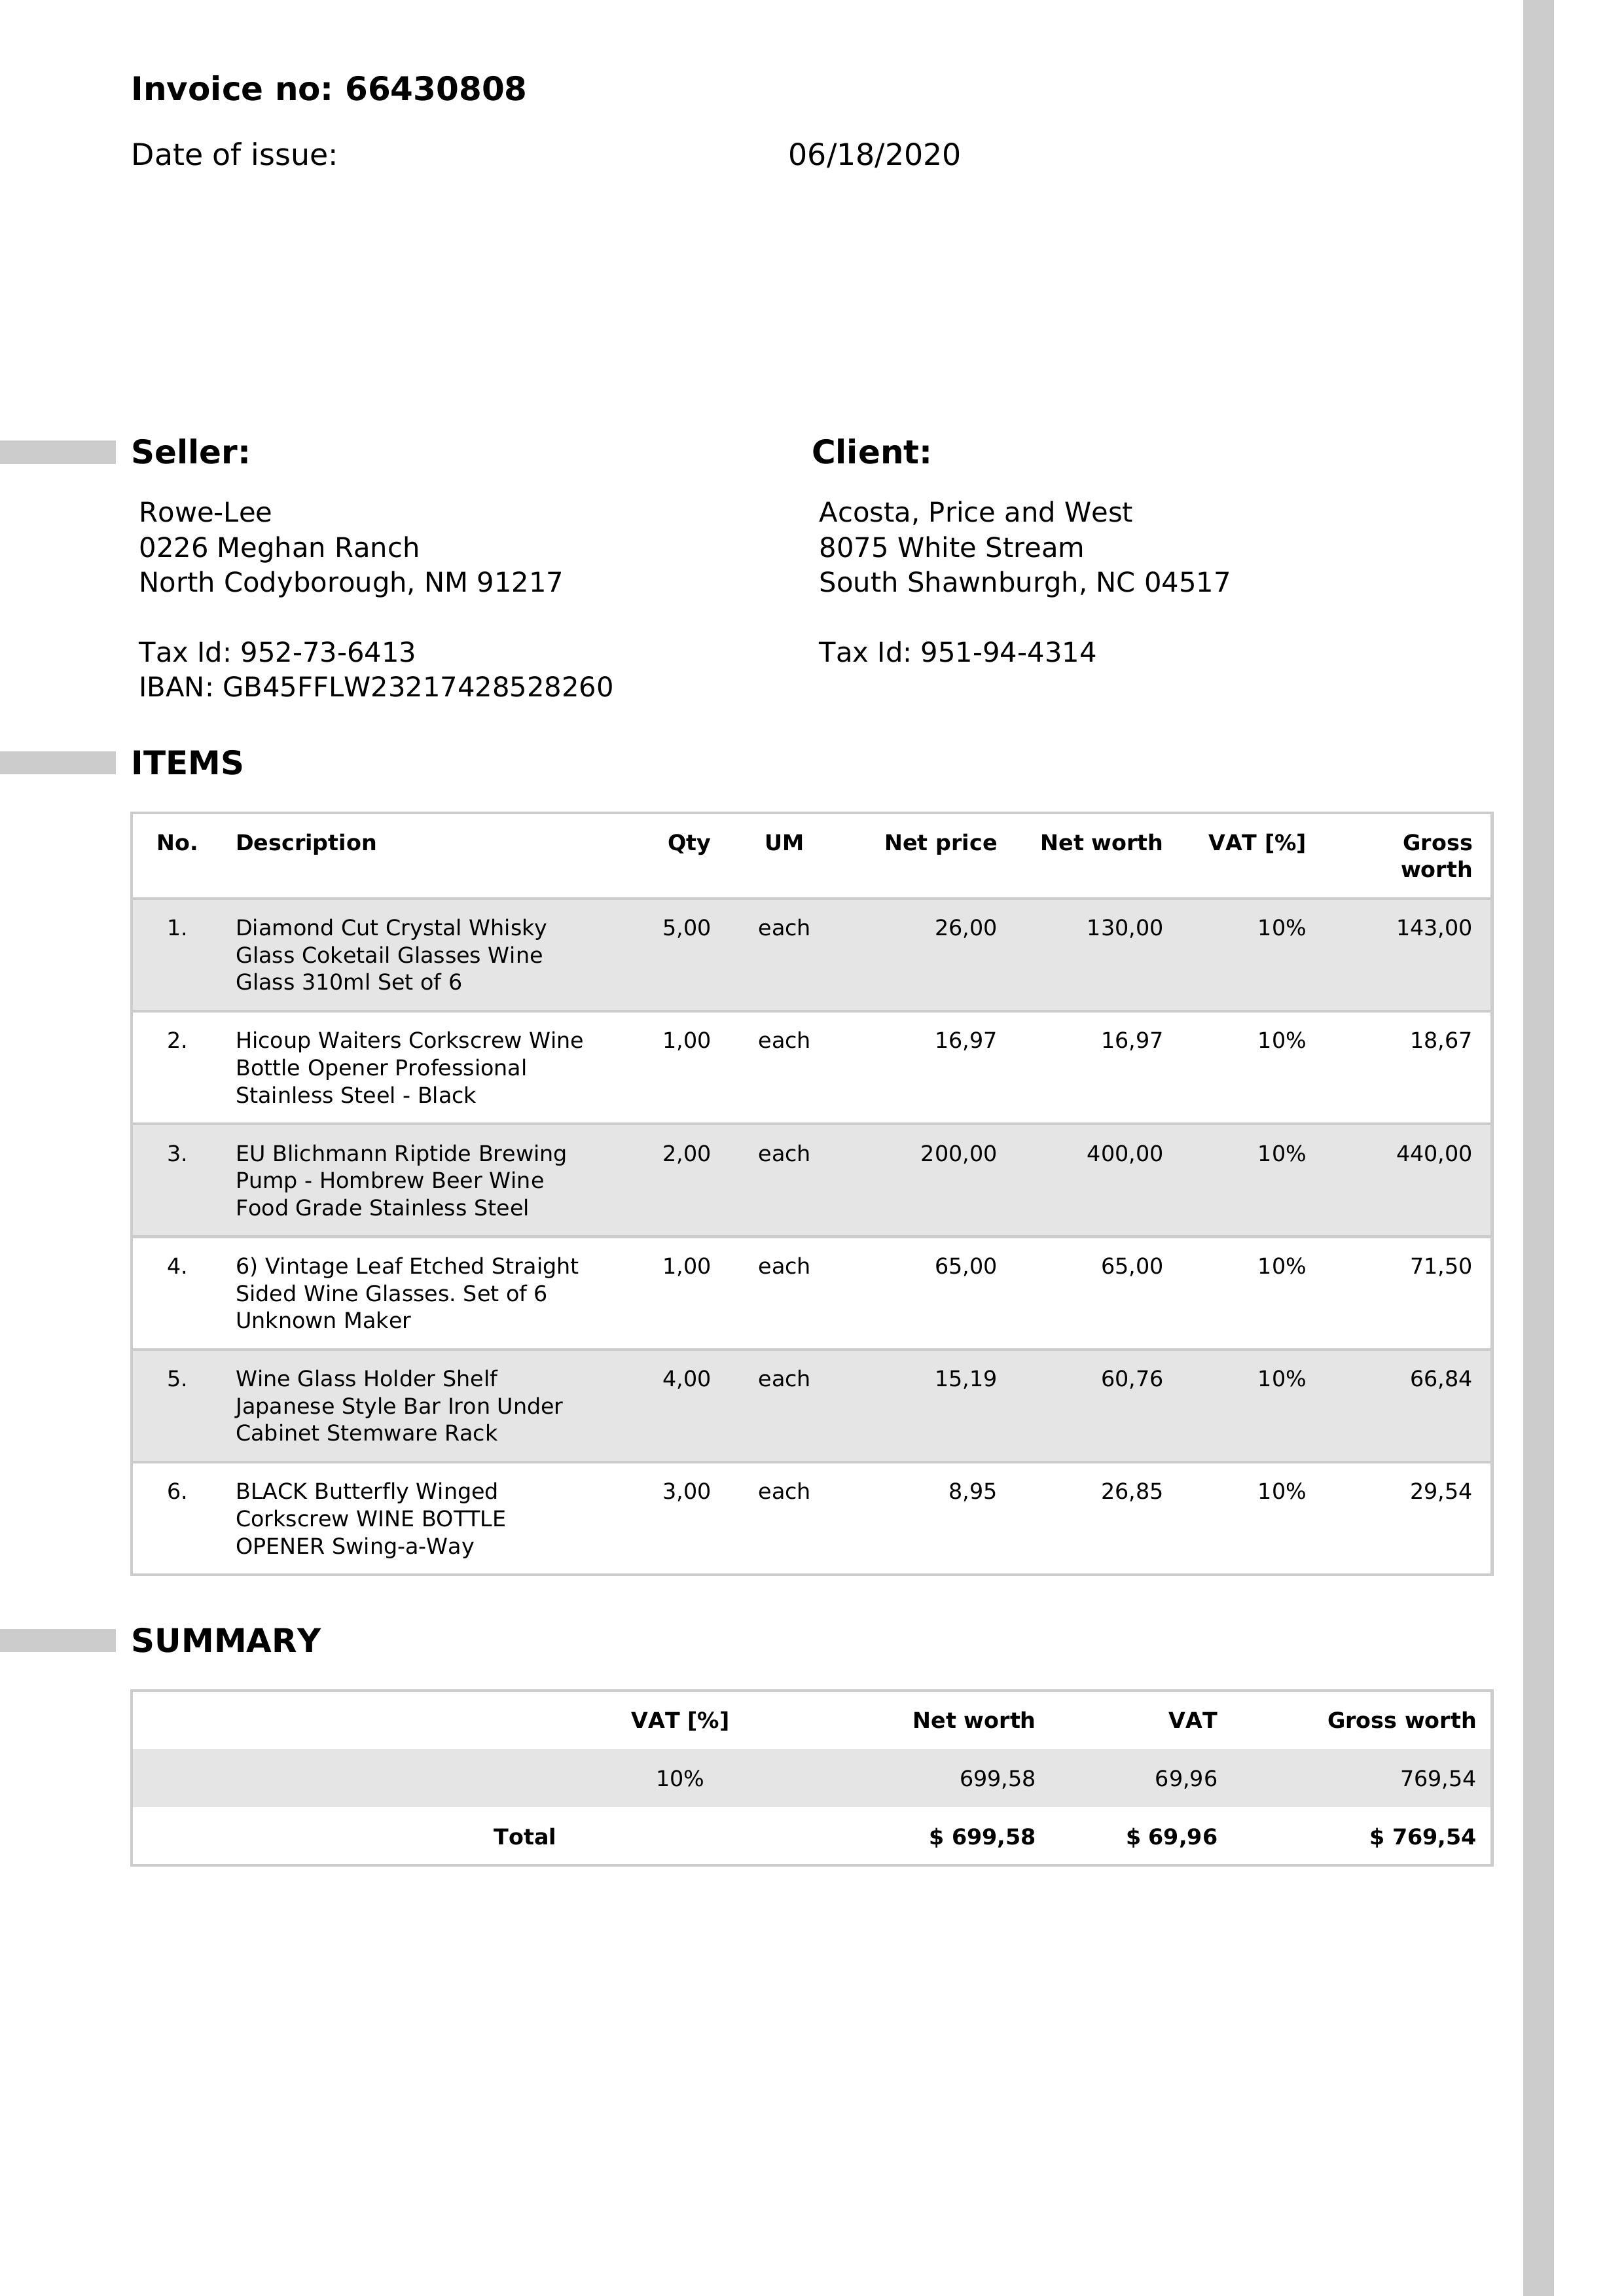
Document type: Invoice